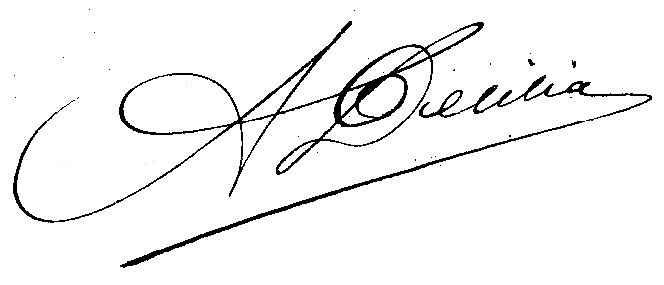
Signature of: alfred delilia